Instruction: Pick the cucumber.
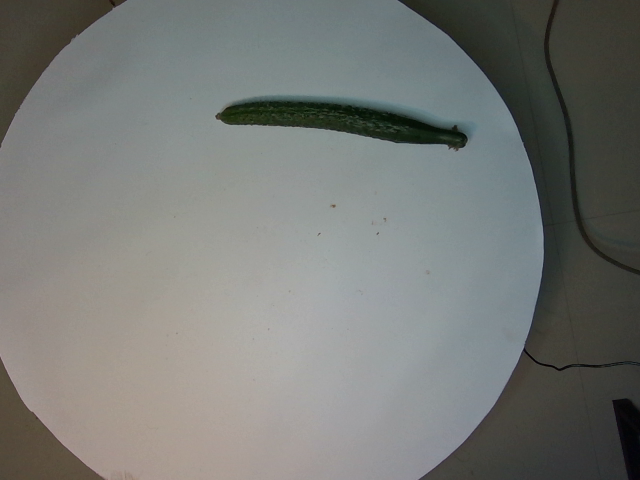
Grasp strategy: vertical